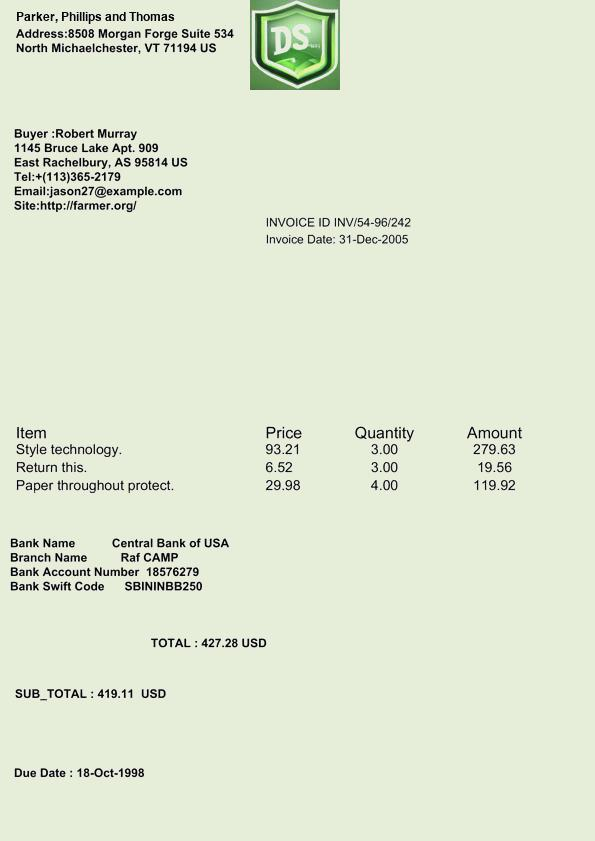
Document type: Invoice